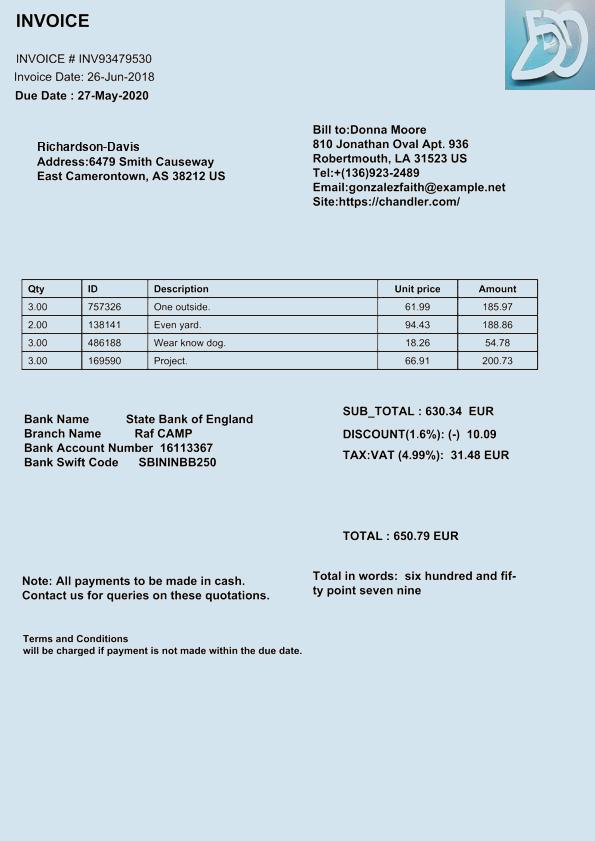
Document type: Invoice